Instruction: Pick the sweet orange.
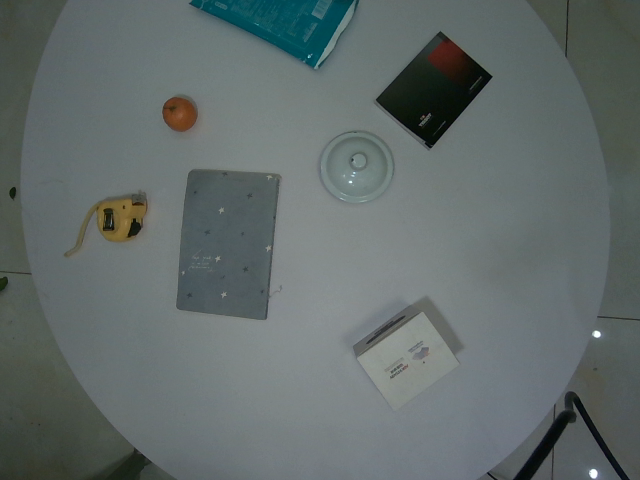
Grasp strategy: vertical